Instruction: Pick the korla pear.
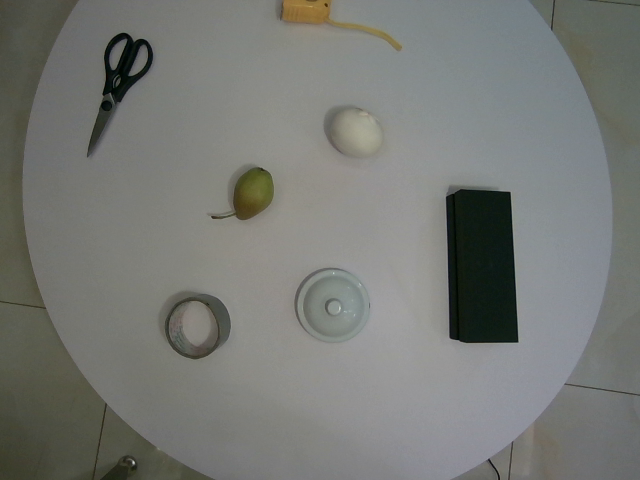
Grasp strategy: vertical